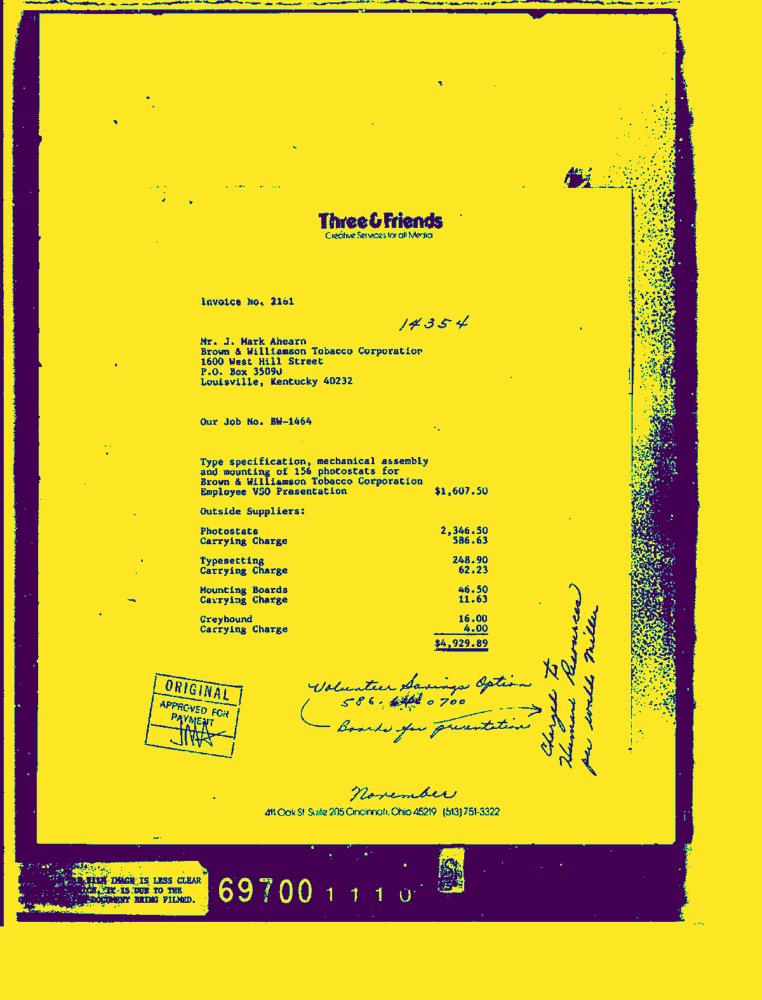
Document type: Invoice-Doc